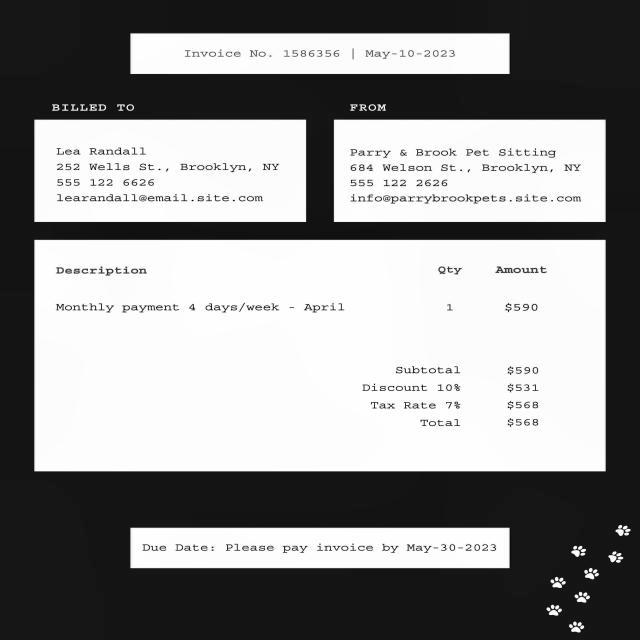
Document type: Invoice